Question: What appears to be the issue?
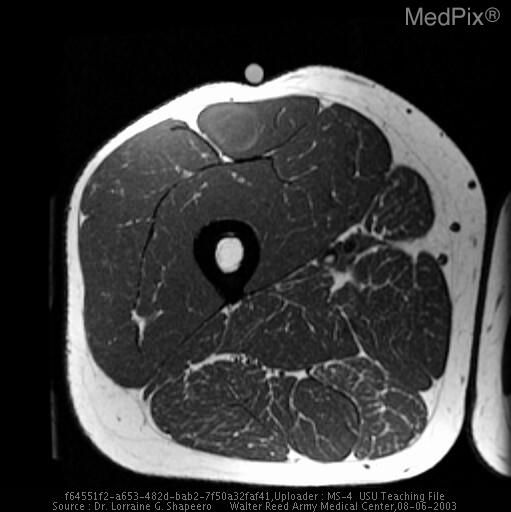
Answer: The findings suggest PLAIN RADIOGRAPH: A-P and lateral views of the right femur from 7/9/2002 demonstrate no bone abnormalities.  No soft tissue abnormalities are evident. MRI: A right rectus femoris mass measuring 4.5x2.4x2.5cm shows intermediate- signal intensity periphery with low-signal-intensity center on T1-weighted MR images and predominantly high signal intensity mass on T2-weighted MR image with low-signal-intensity septae posteriorly. After contrast-enhancement, there is a thick rim of peripheral enhancement with non-enhancing areas centrally. These findings were consistent with a myxoid liposarcoma.. A right rectus femoris mass measuring 4.5x2.4x2.5cm shows intermediate- signal intensity periphery with low-signal-intensity center on T1-weighted MR images and predominantly high signal intensity mass on T2-weighted MR image with low-signal-intensity septae posteriorly.. The patient might have a history of 34-year-old male with self-palpated slowly growing right thigh mass just above the knee. Mass painful with percussion..